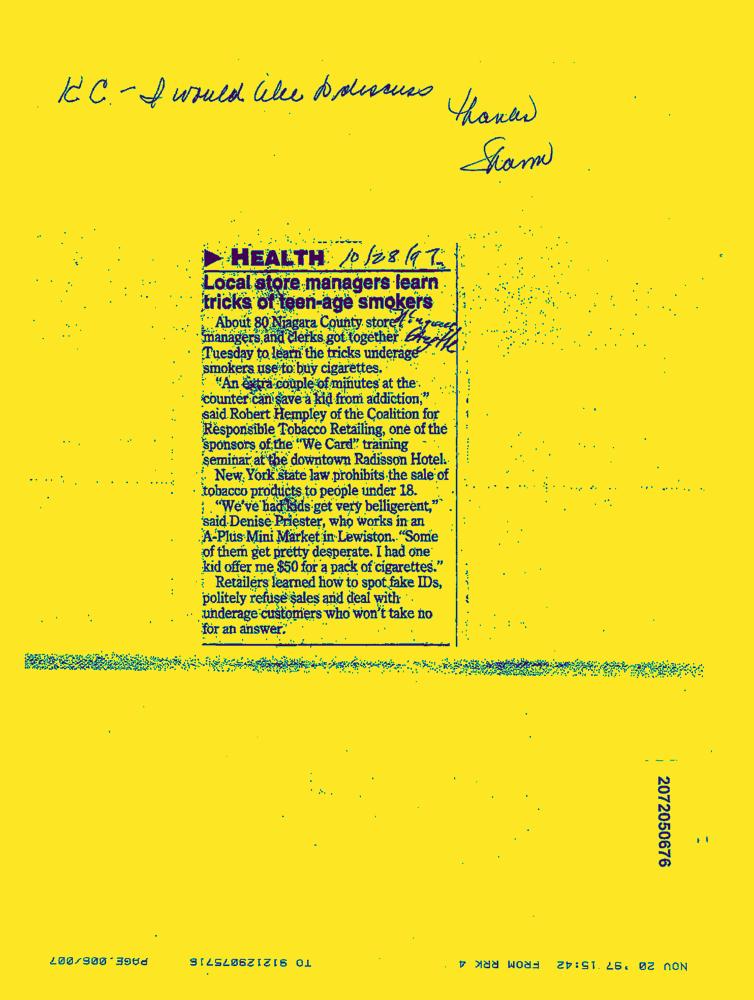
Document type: News-Article